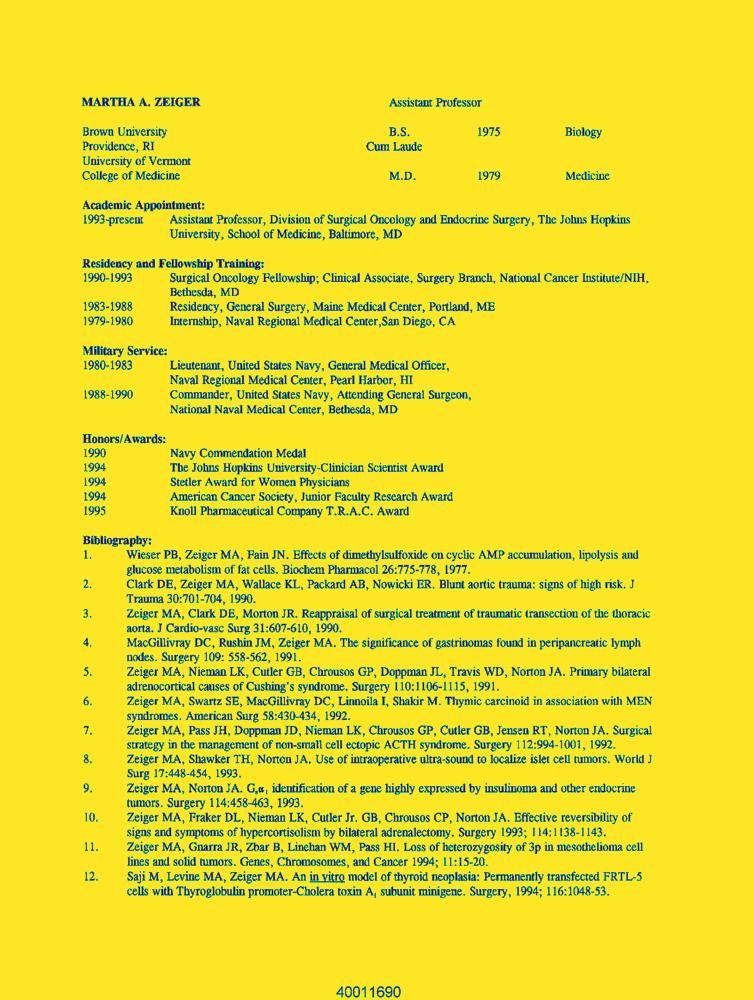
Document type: Resume-Doc